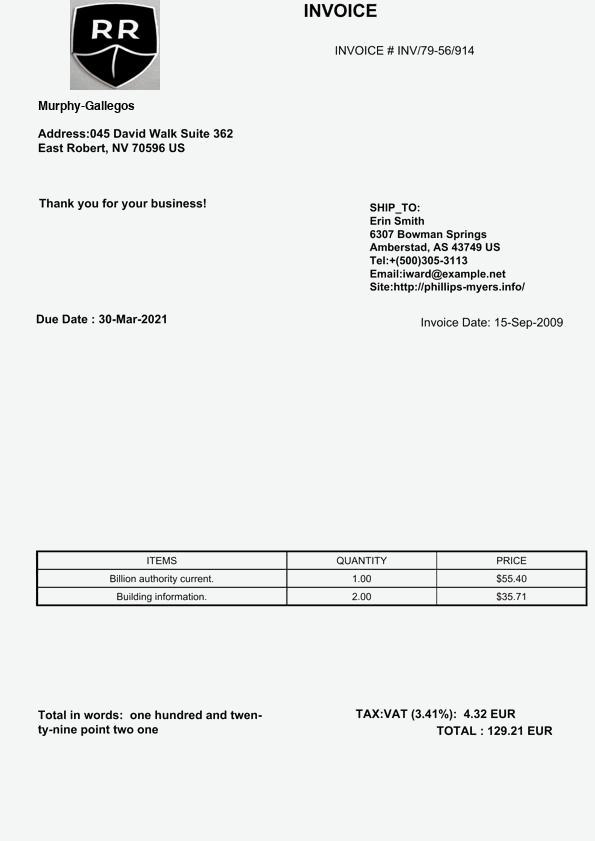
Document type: Invoice